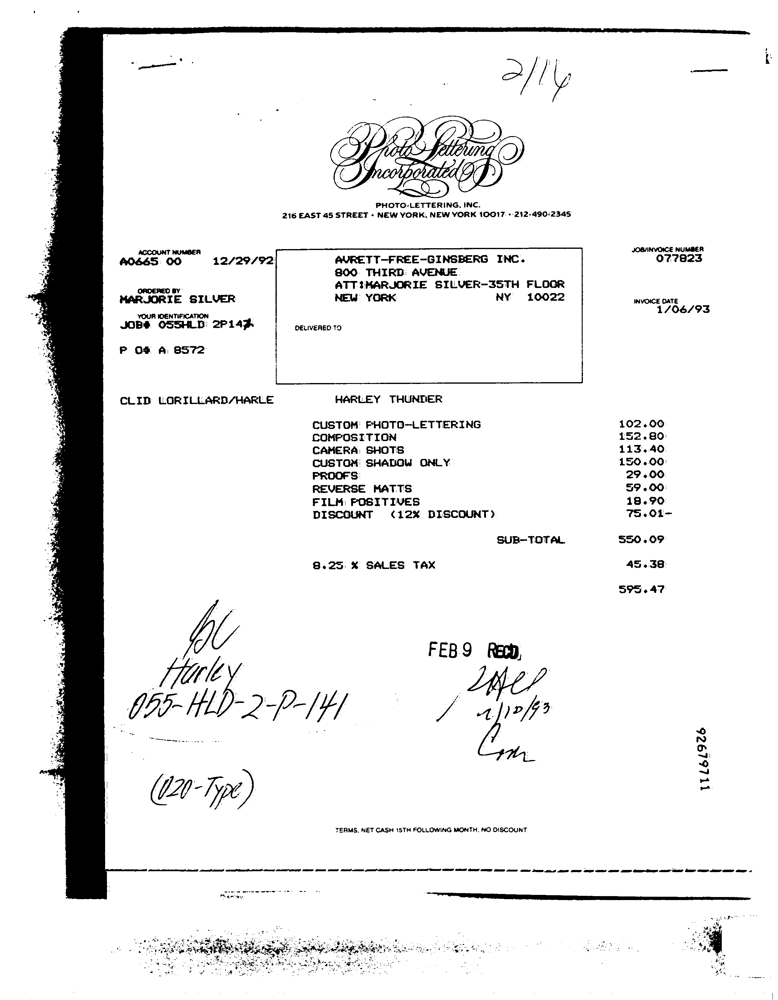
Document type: Invoice